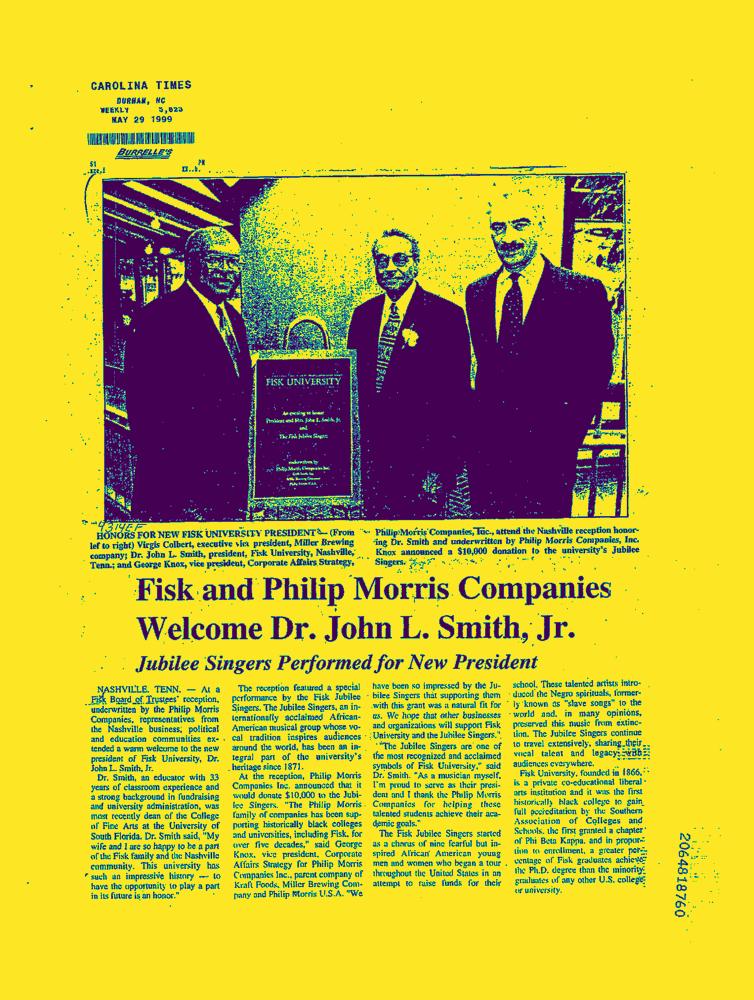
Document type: News-Article